Question: What is the estimated tax bill amount according to the document?
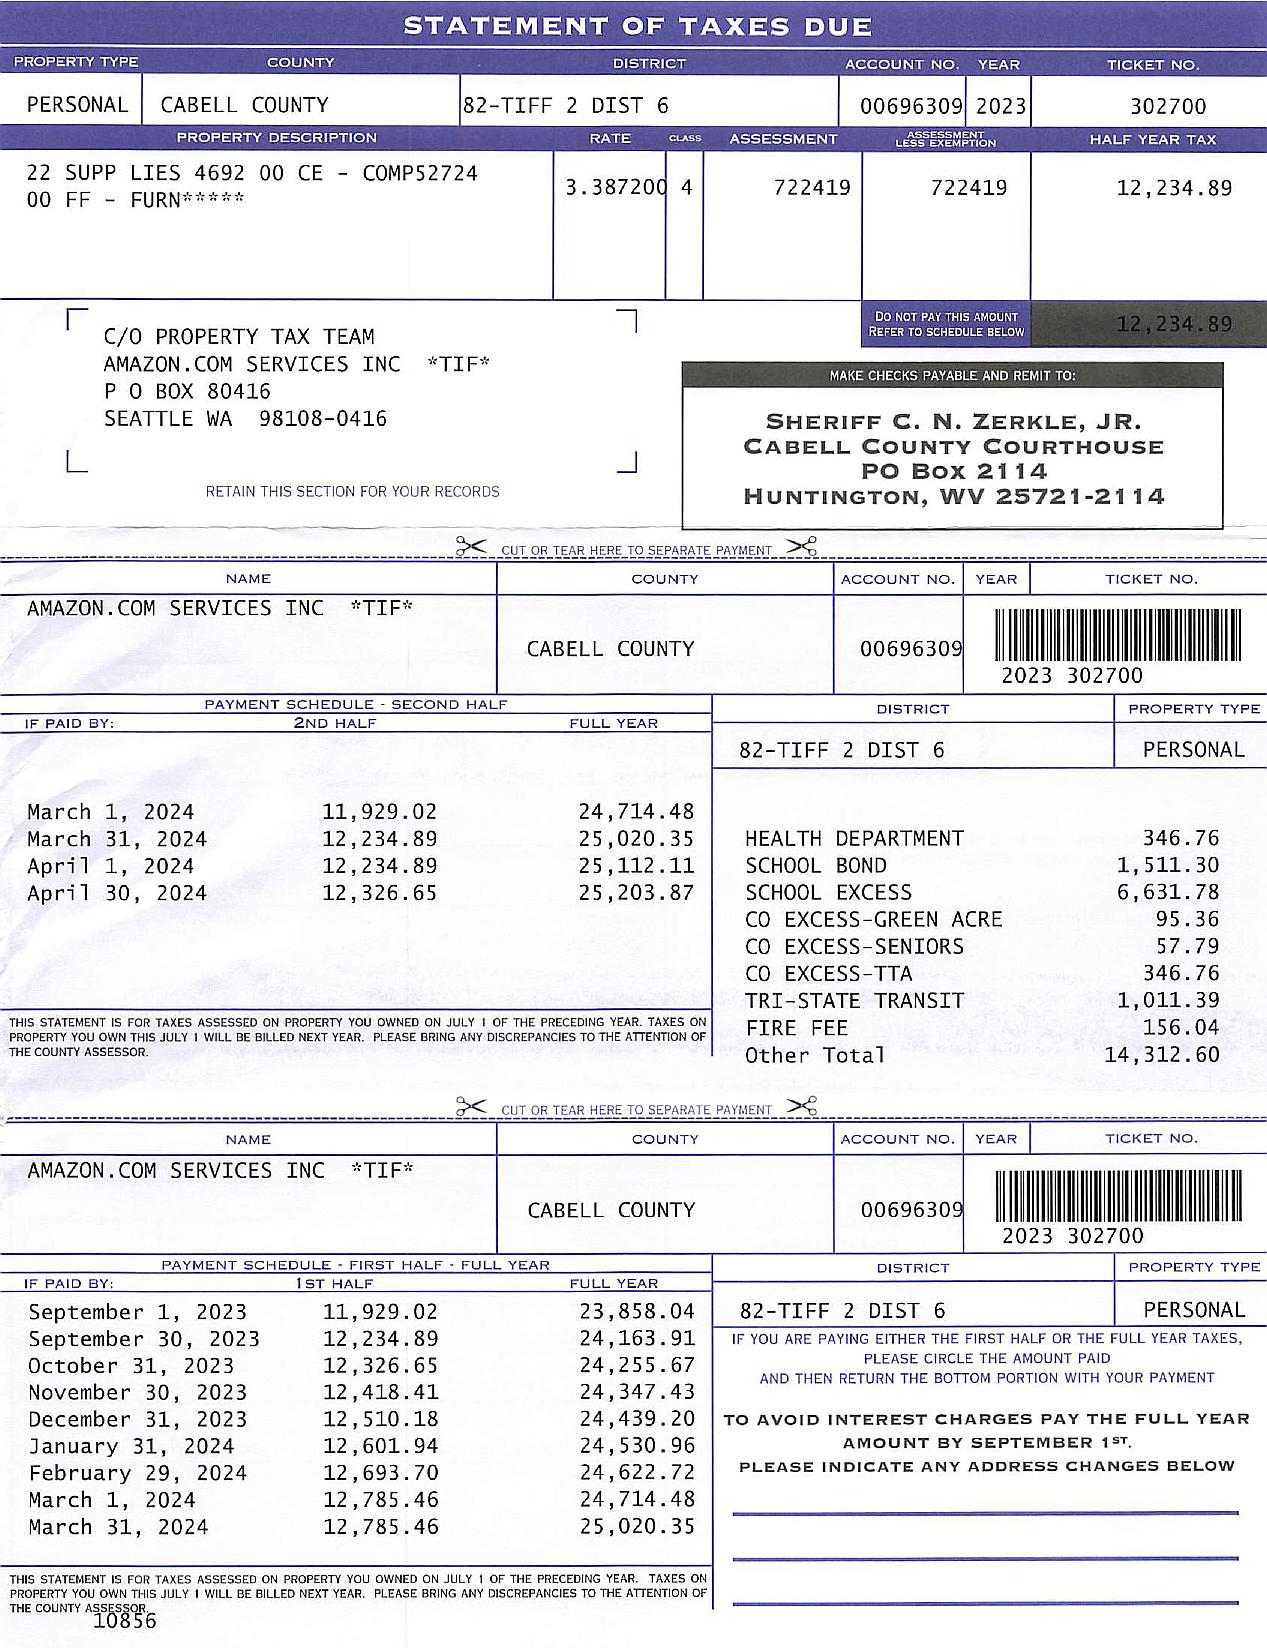
Answer: "25,020.35"